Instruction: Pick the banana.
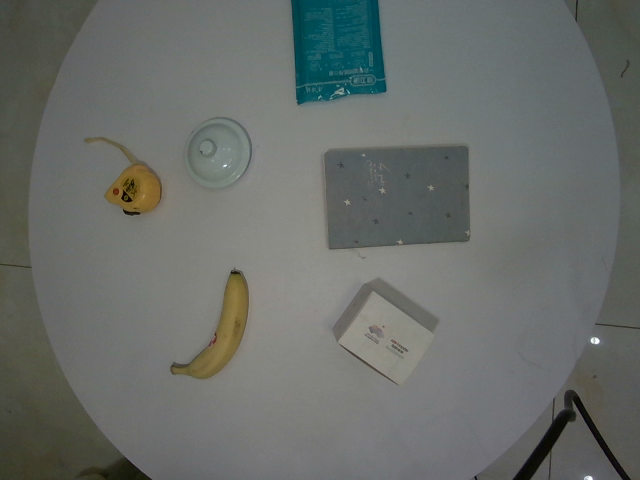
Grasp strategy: vertical